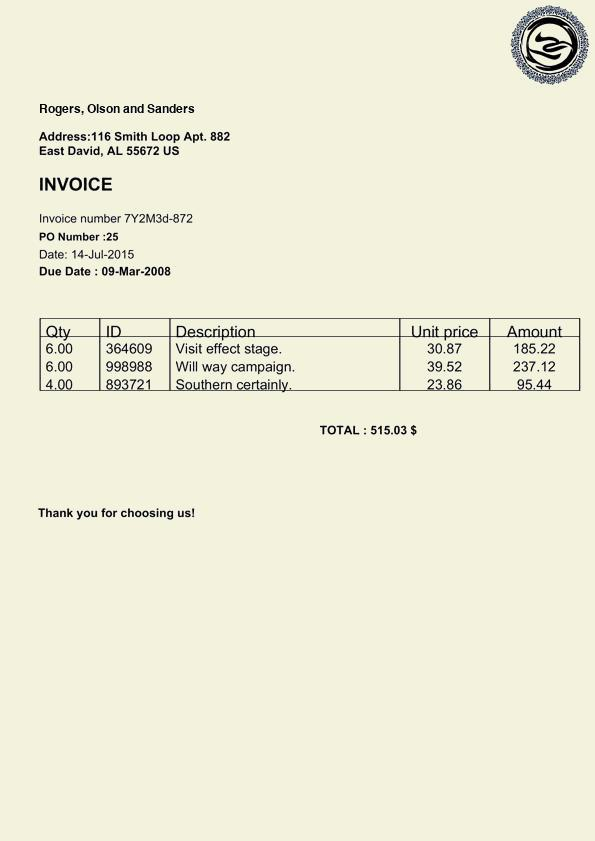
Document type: Invoice